Question: What could the diagnosis suggest?
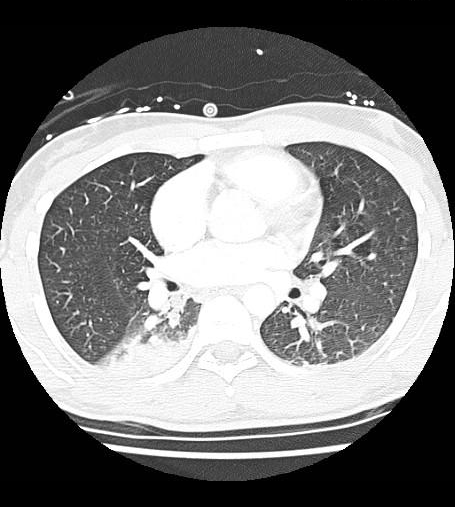
Answer: The possible diagnosis includes mucus plug.